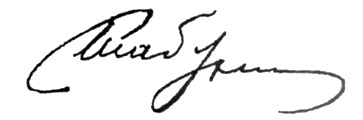
Signature of: stanislaŭ šabunieŭski